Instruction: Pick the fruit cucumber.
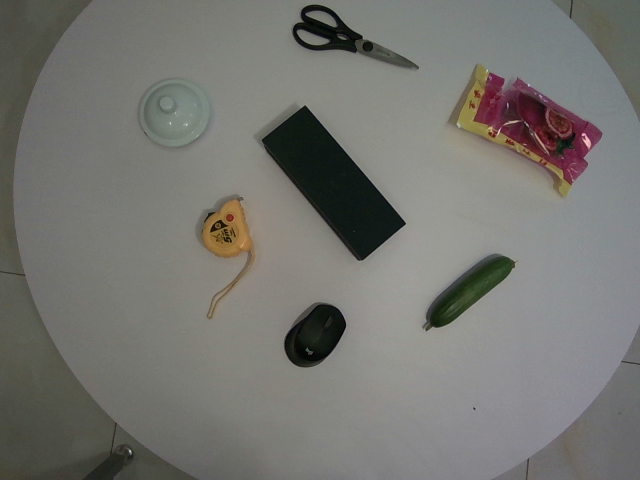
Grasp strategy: vertical